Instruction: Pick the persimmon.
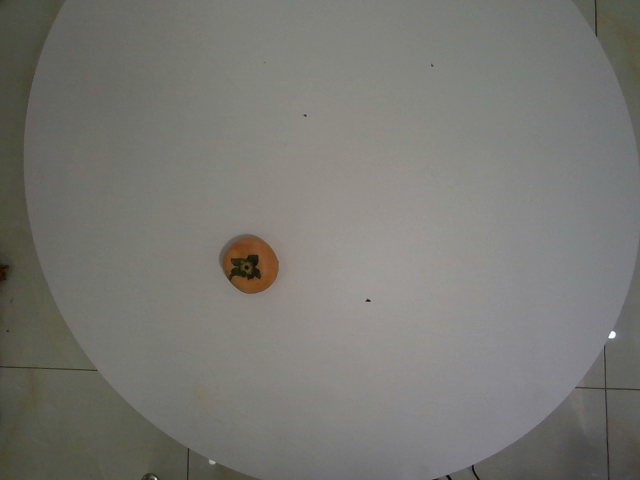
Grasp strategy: vertical